Question: What jurisdiction, city, or county is the document associated with?
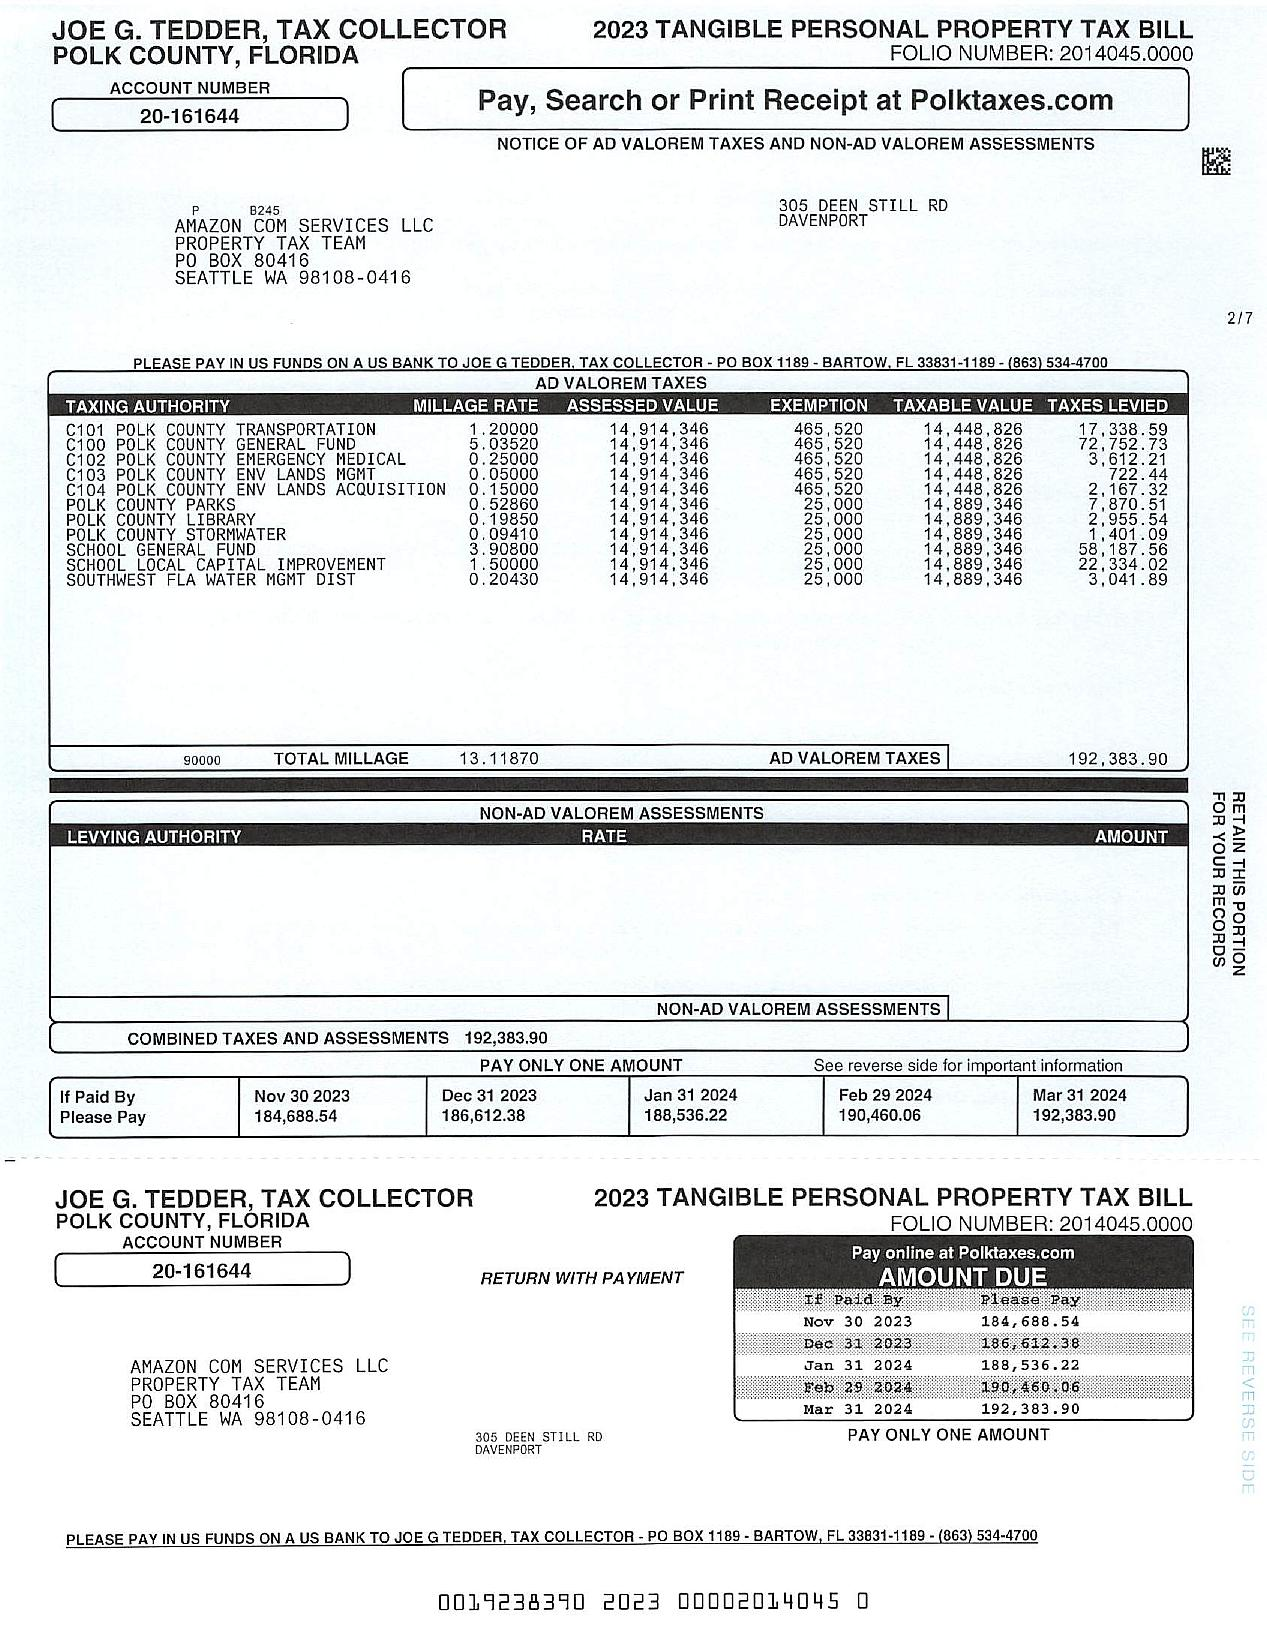
Answer: "Polk County"